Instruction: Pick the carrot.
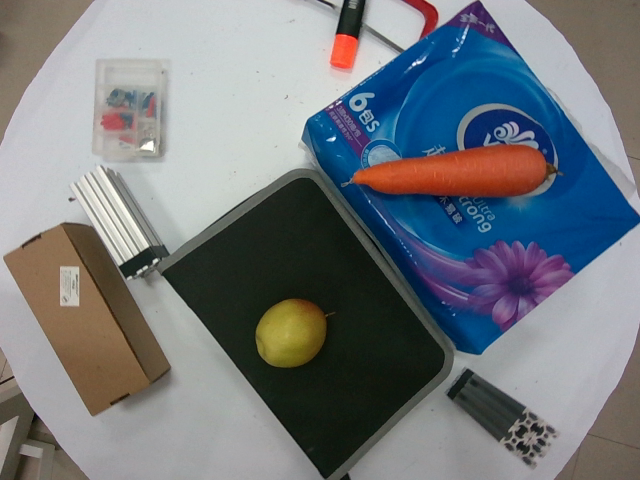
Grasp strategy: vertical